Question: How is the property described in the document?
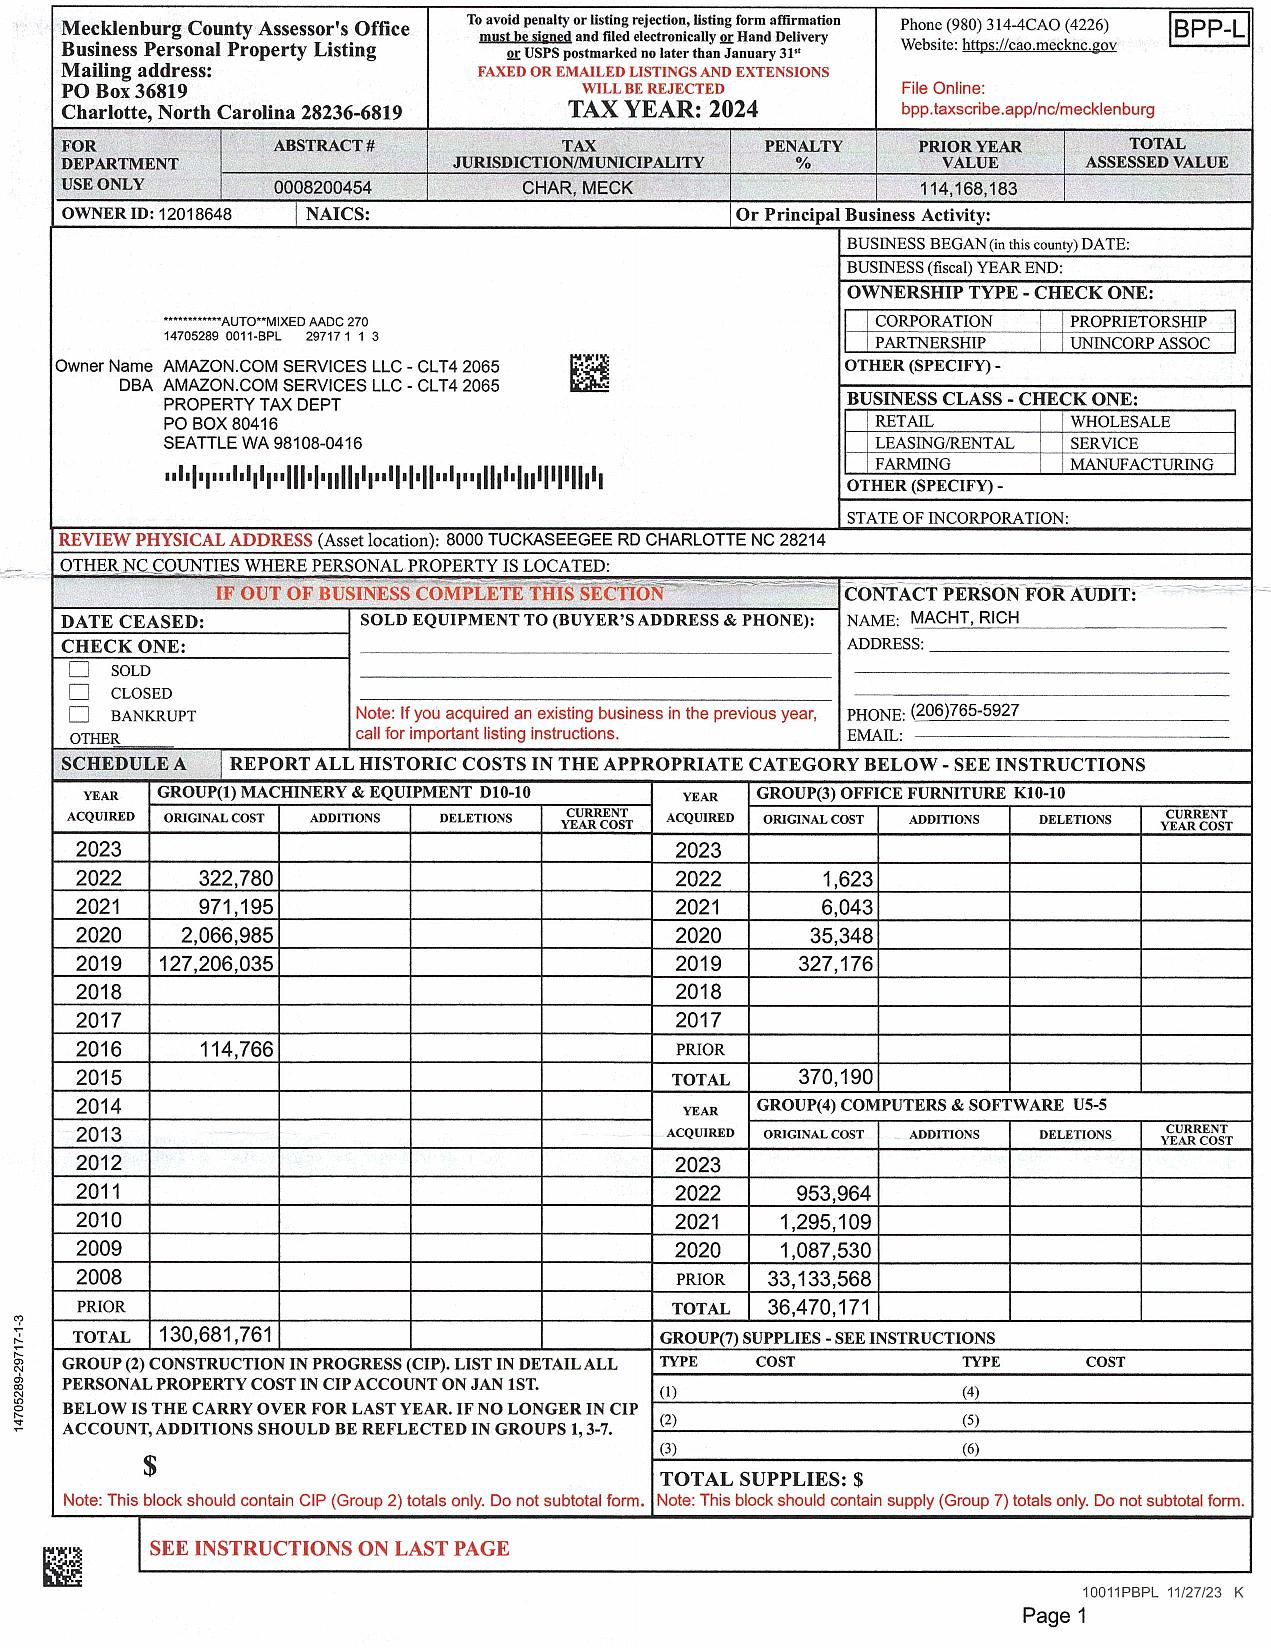
Answer: "AUTO**MIXED AADC 270, 412220, OTHER SRV, 'J 1'"